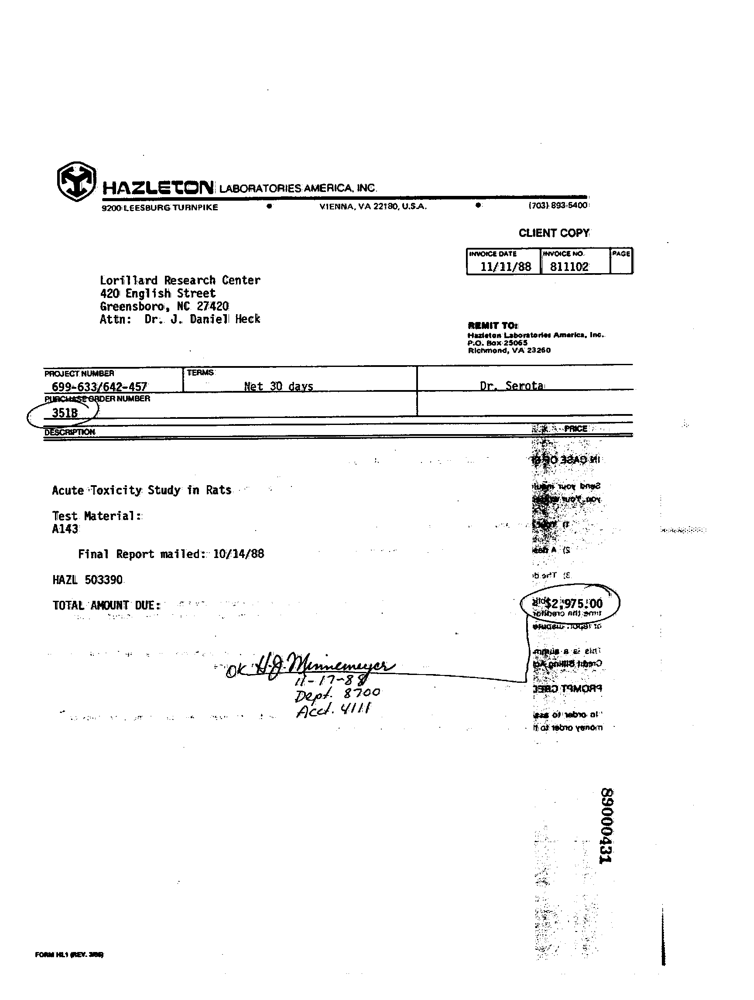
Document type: Invoice